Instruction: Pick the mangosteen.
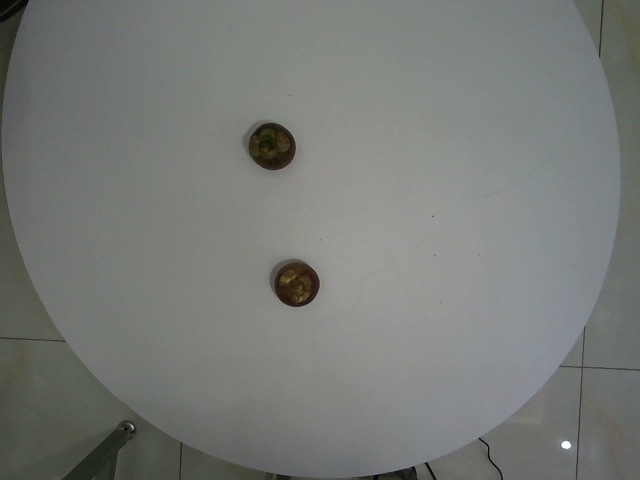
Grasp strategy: vertical